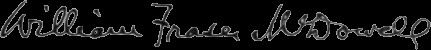
Signature of: william fraser mcdowell